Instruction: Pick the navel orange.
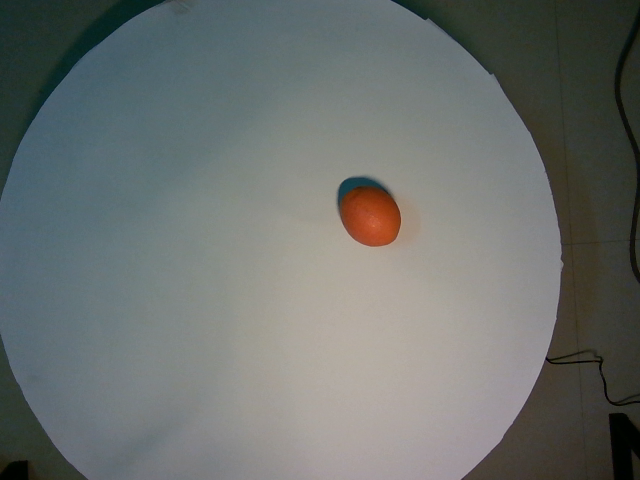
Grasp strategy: vertical